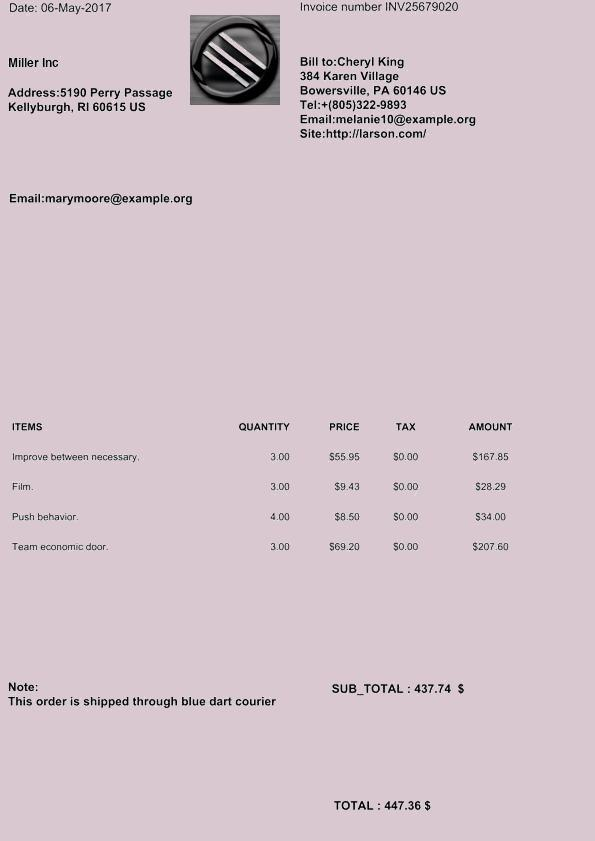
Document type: Invoice